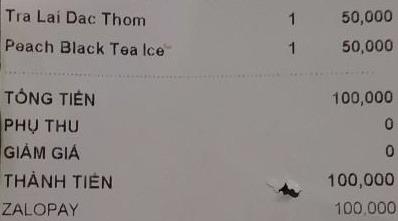
<table>
<tr>
<td>Tra Lái Dac Thom</td>
<td>1</td>
<td>50,000</td>
</tr>
<tr>
<td>Peach Black Tea Ice</td>
<td>1</td>
<td>50,000</td>
</tr>
</table>

TỔNG TIỀN 100,000
PHỤ THU 0
GIẢM GIÁ 0
THÀNH TIỀN 100,000
ZALOPAY 100,000